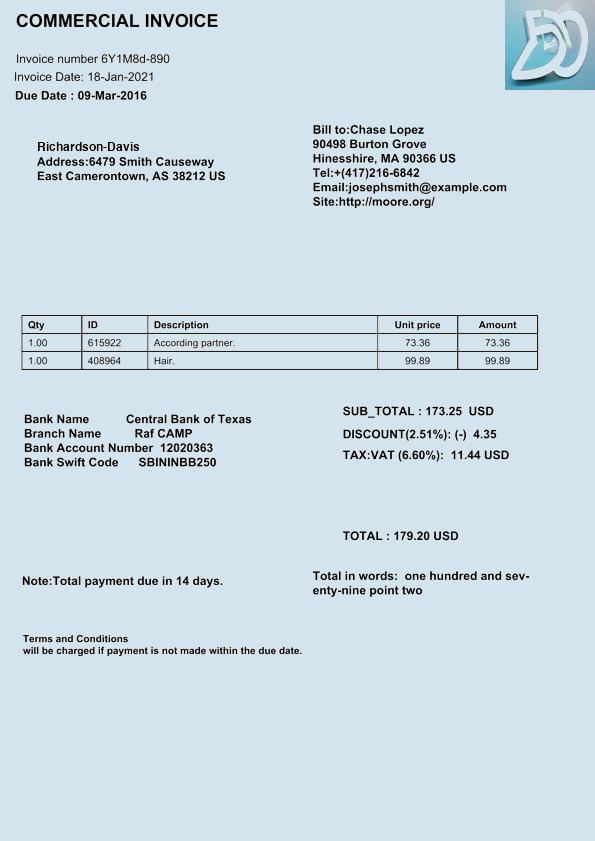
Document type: Invoice